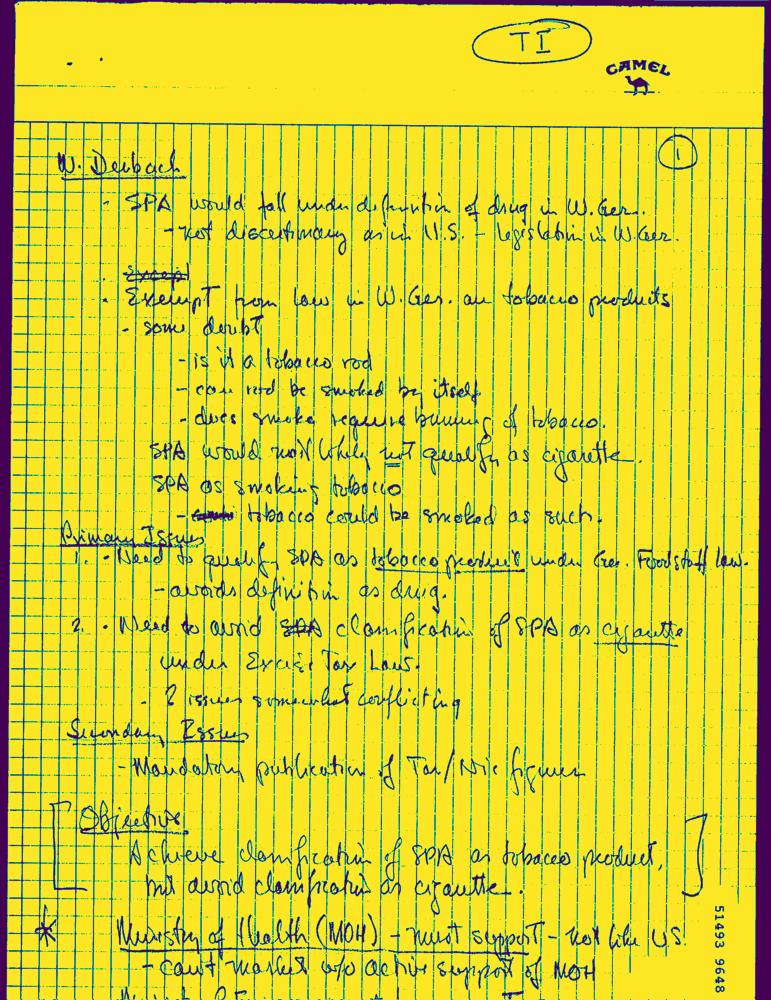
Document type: Hand-Written